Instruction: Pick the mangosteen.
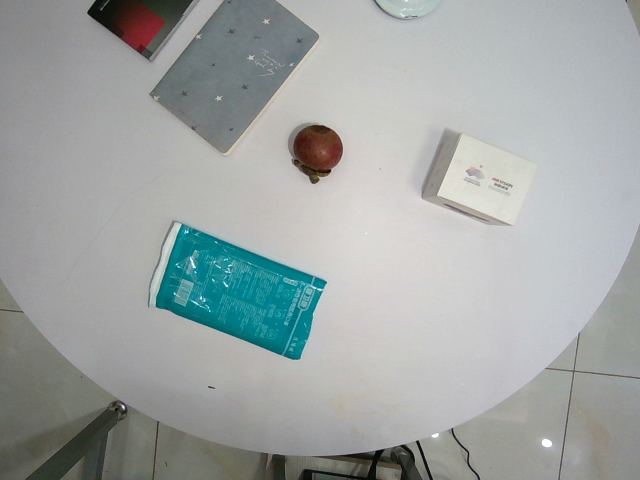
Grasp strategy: vertical